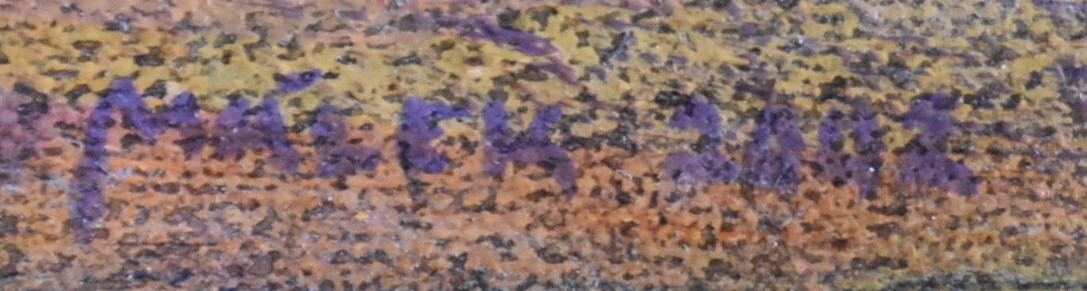
Signature of: antonín málek